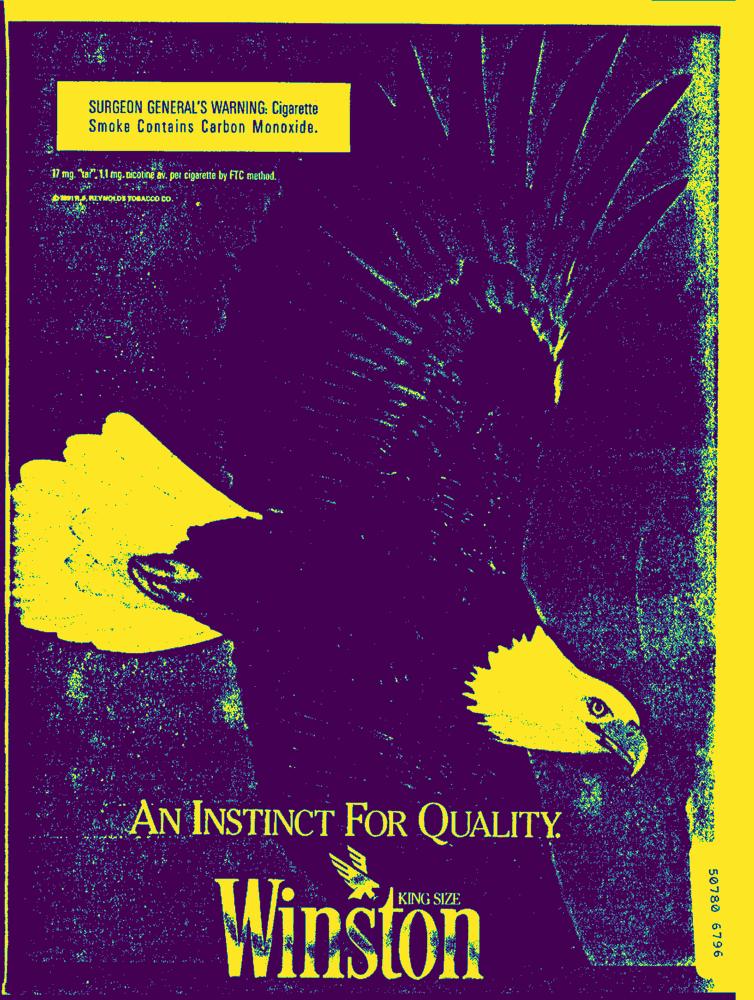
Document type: AD